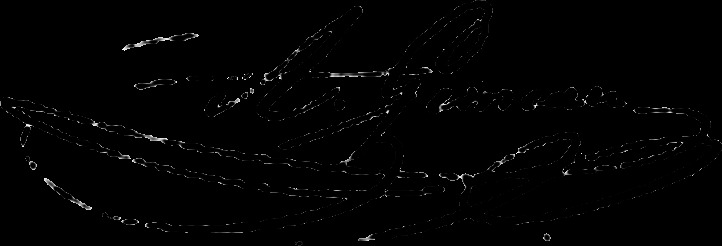
Signature of: auguste pierre walbourg gemeau